Question: What is the date of the hearing as scheduled in the document?
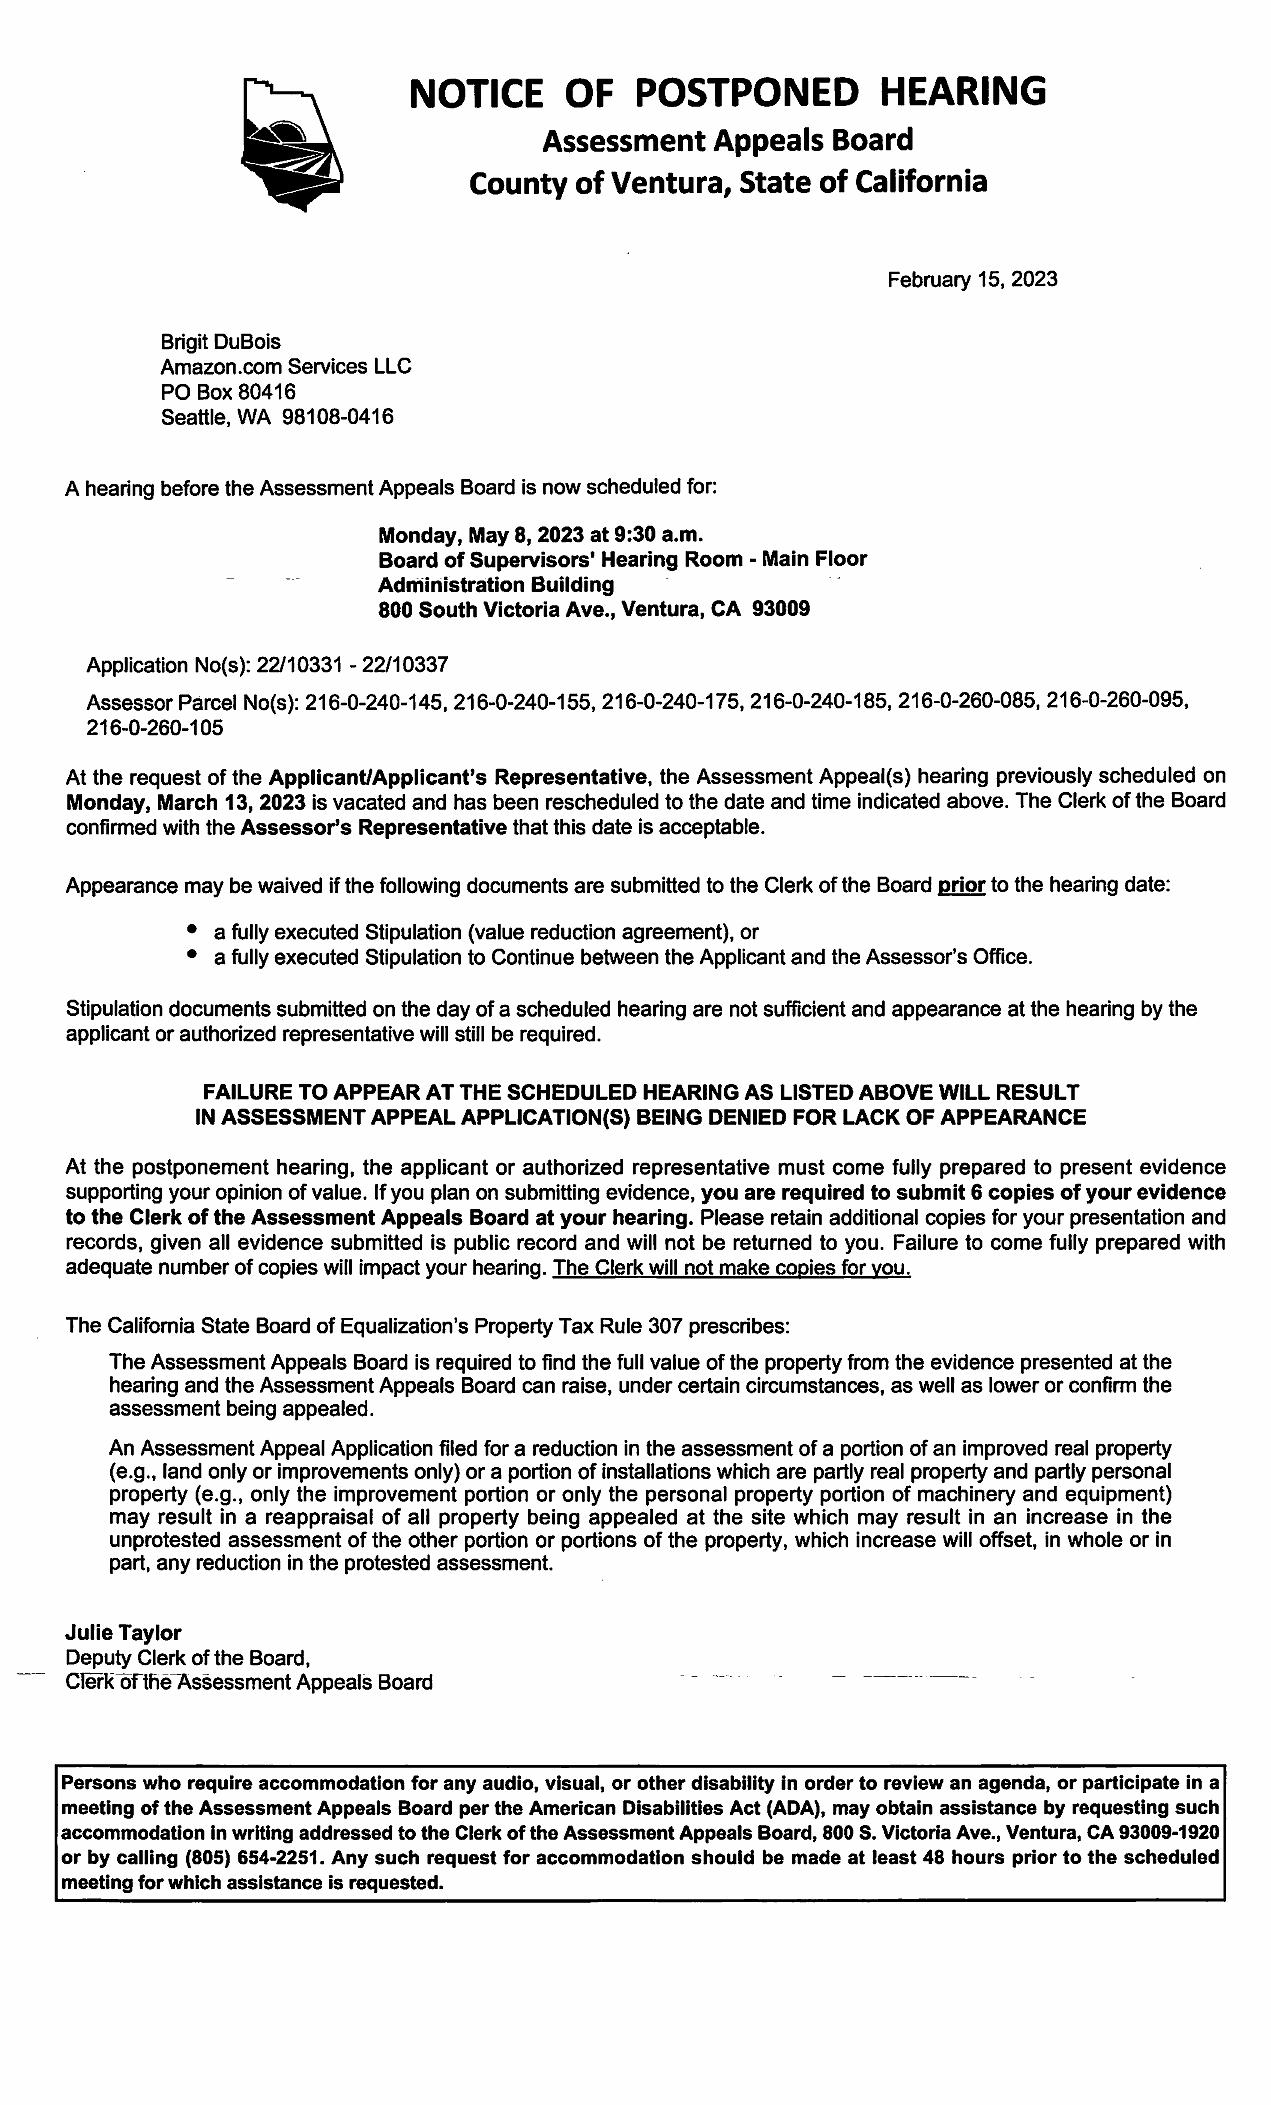
Answer: "Monday, May 8, 2023 at 9:30 a.m."